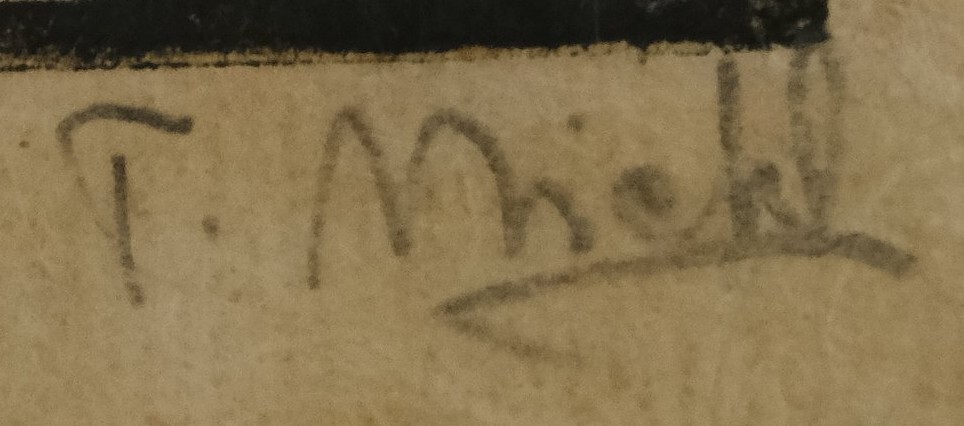
Signature of: ferdinand michl